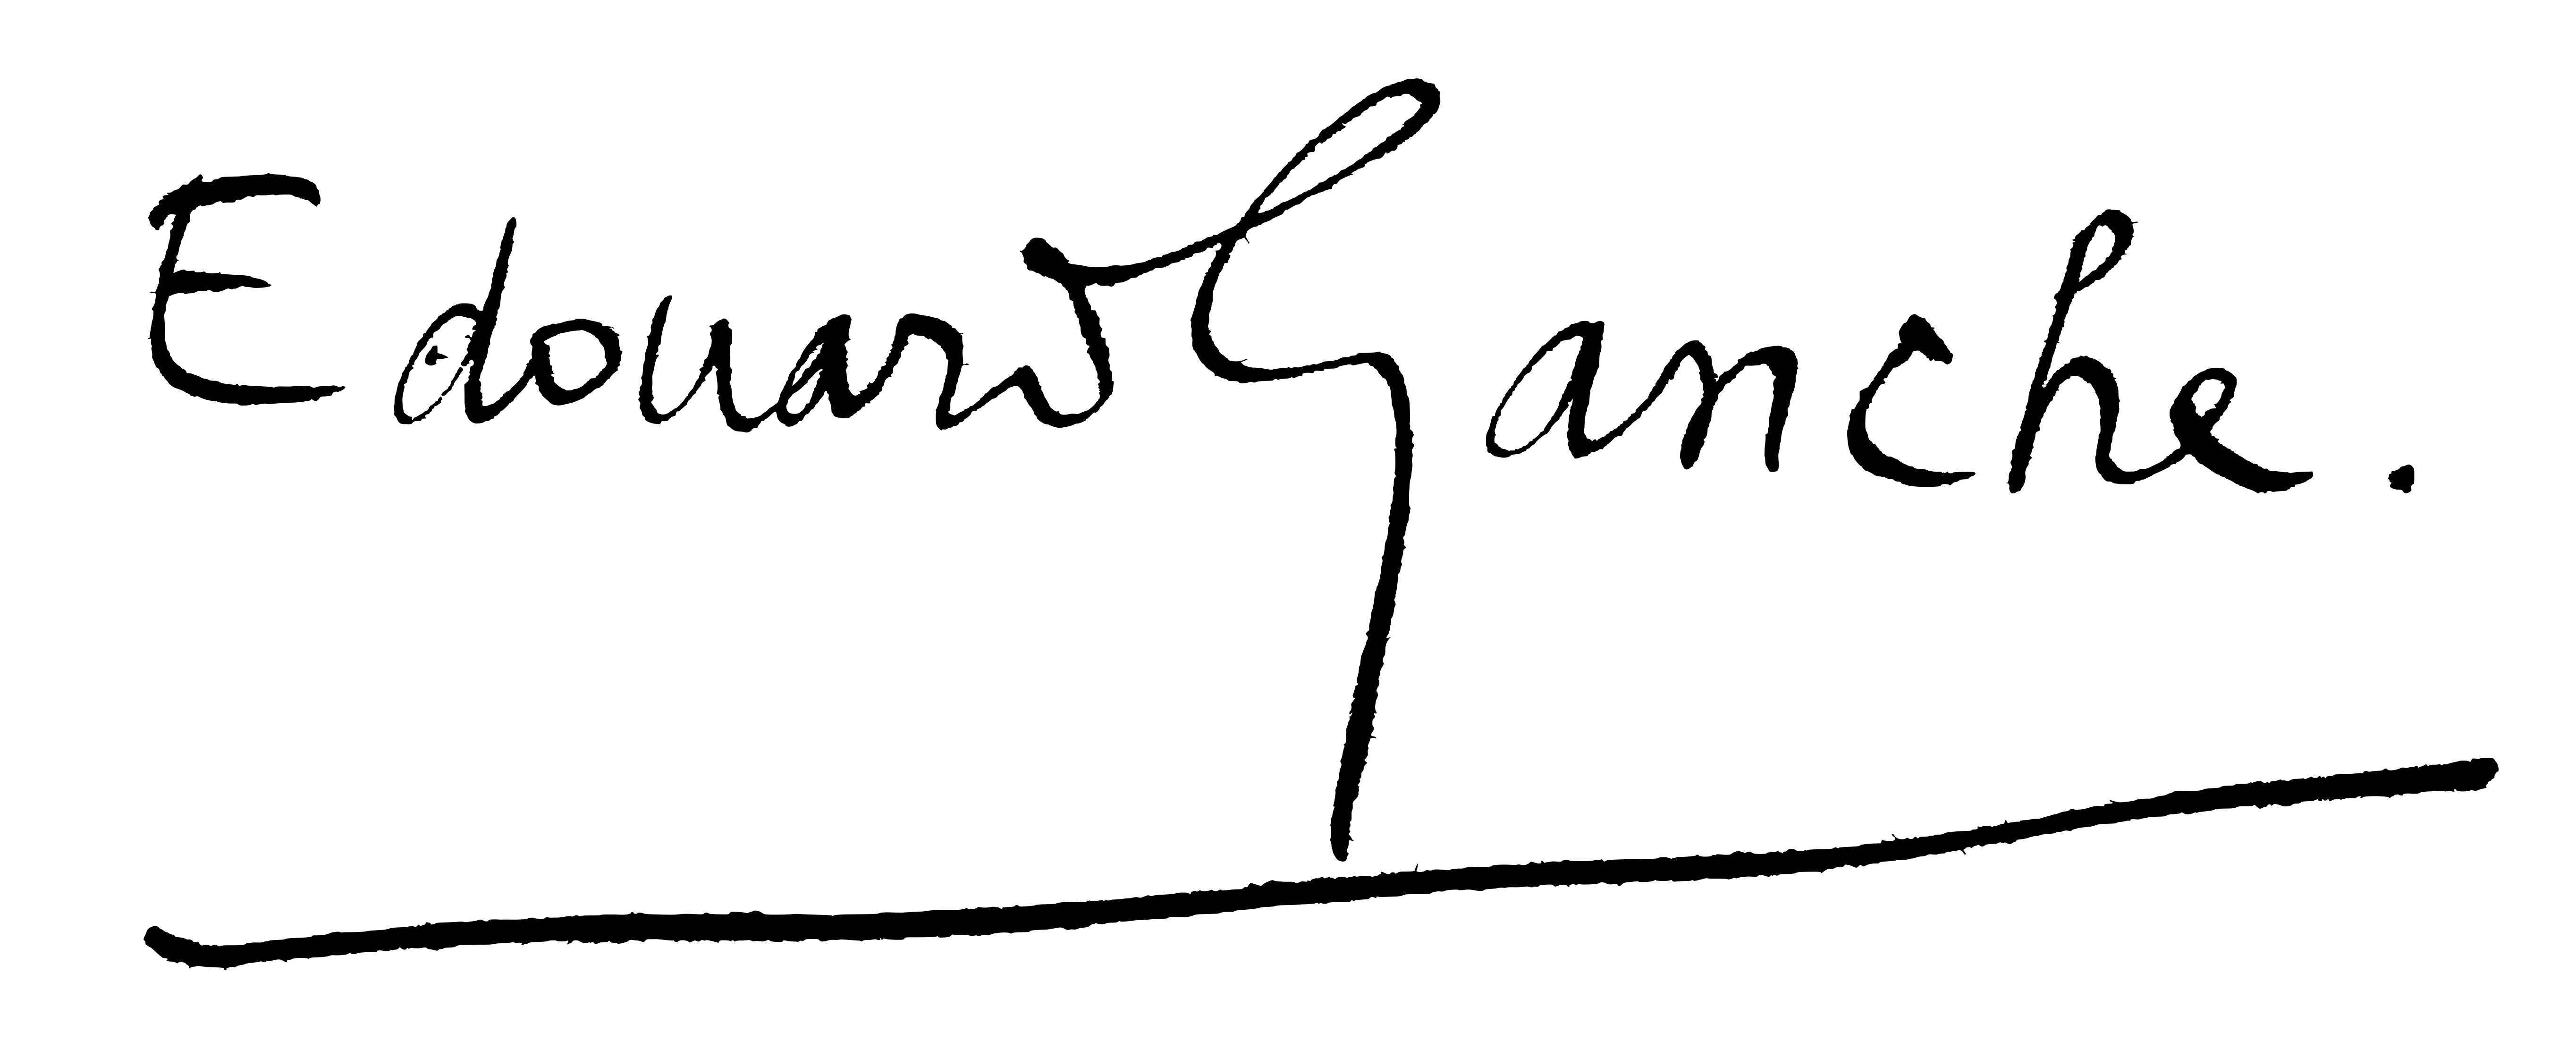
Signature of: édouard ganche